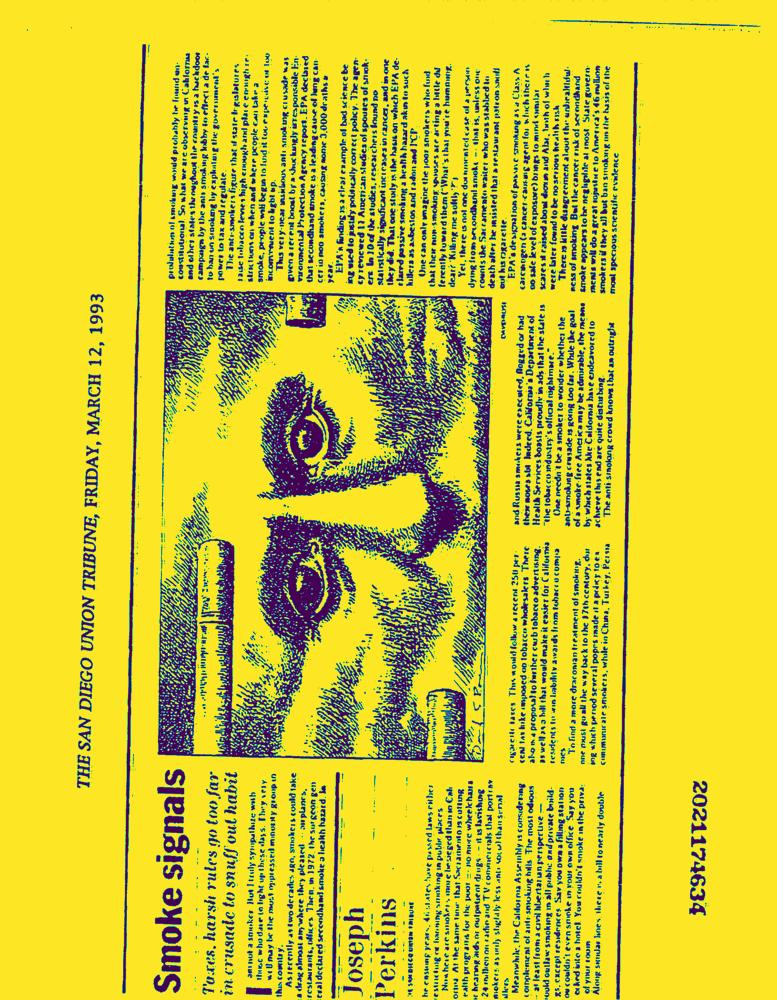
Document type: News-Article